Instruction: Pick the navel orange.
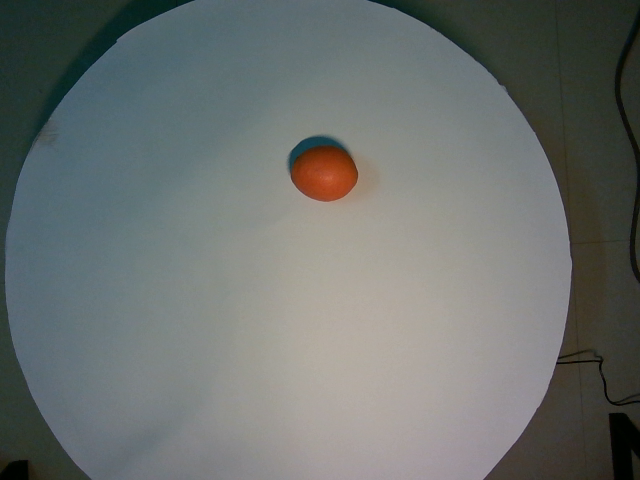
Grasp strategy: vertical